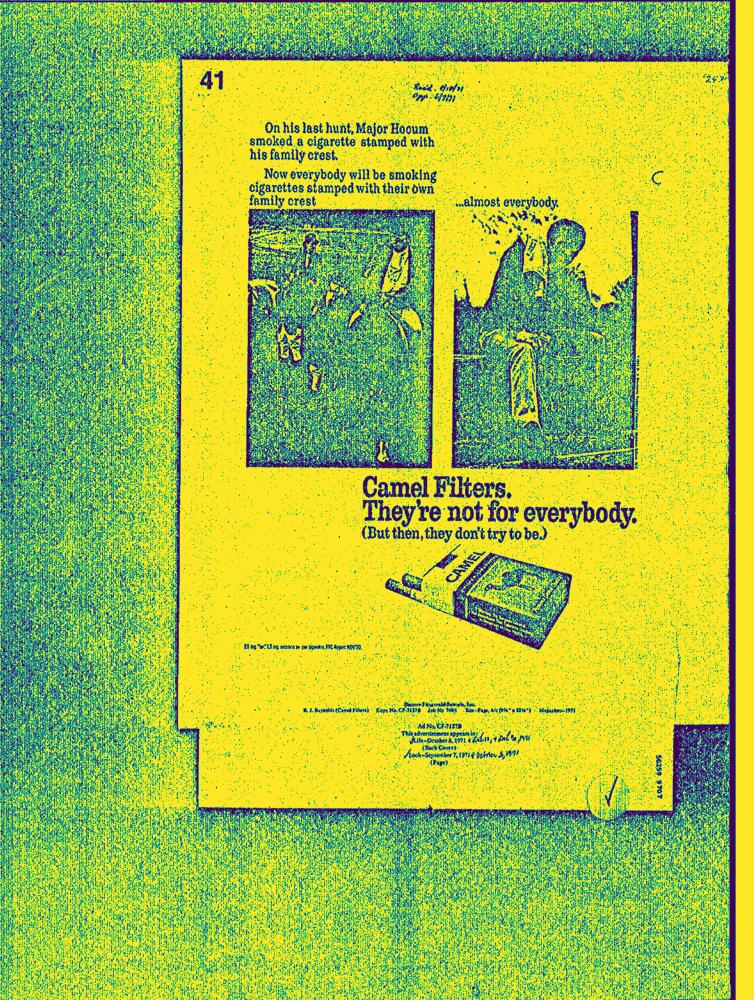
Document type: AD